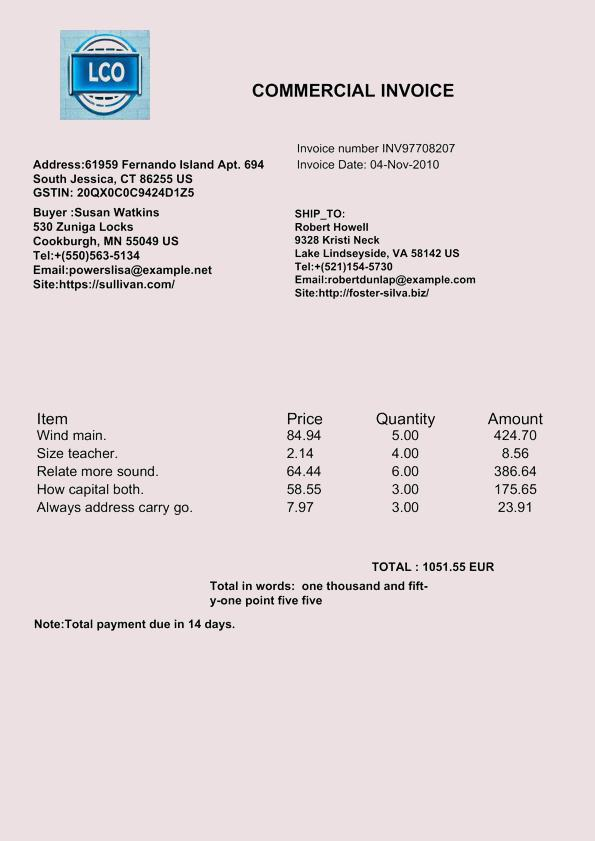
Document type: Invoice